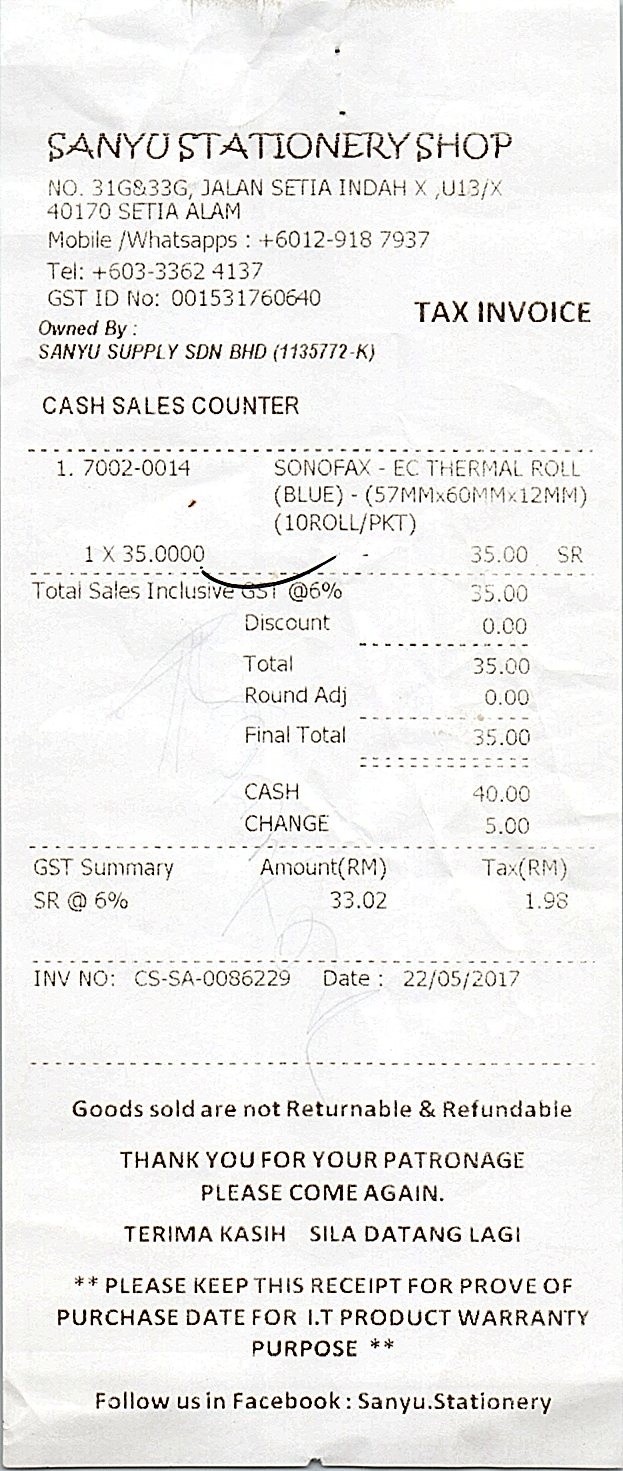
SANYU STATIONERY SHOP
NO. 31G&33G, JALAN SETIA INDAH X ,U13/X
40170 SETIA ALAM
MOBILE /WHATSAPPS : +6012-918 7937
TEL: +603-3362 4137
GST ID NO: 001531760640
TAX INVOICE
OWNED BY :
SANYU SUPPLY SDN BHD (1135772-K)
CASH SALES COUNTER
1. 7002-0014
SONOFAX - EC THERMAL ROLL
(BLUE) - (57MMX60MMX12MM)
(10ROLL/PKT)
1 X 35.0000
35.00
SR
TOTAL SALES INCLUSIVE GST @6%
35.00
DISCOUNT
0.00
TOTAL
35.00
ROUND ADJ
0.00
FINAL TOTAL
35.00
CASH
CHANGE
40.00
5.00
GST SUMMARY
AMOUNT(RM)
TAX(RM)
SR @ 6%
33.02
1.98
INV NO: CS-SA-0086229
DATE : 22/05/2017
GOODS SOLD ARE NOT RETURNABLE & REFUNDABLE
THANK YOU FOR YOUR PATRONAGE
PLEASE COME AGAIN.
TERIMA KASIH SILA DATANG LAGI
** PLEASE KEEP THIS RECEIPT FOR PROVE OF
PURCHASE DATE FOR I.T PRODUCT WARRANTY
PURPOSE **
FOLLOW US IN FACEBOOK : SANYU.STATIONERY